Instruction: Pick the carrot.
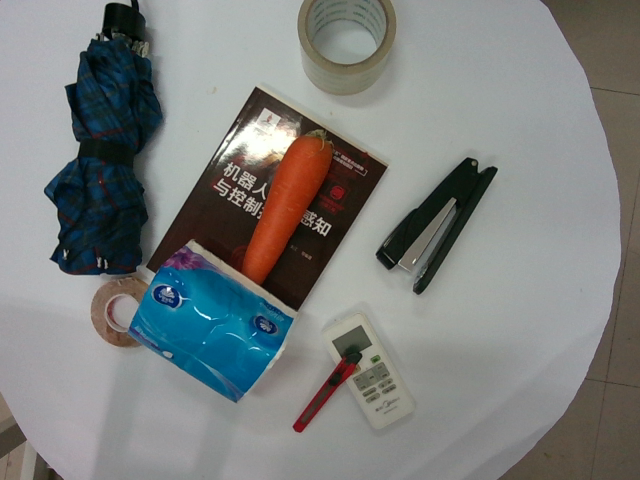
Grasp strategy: vertical